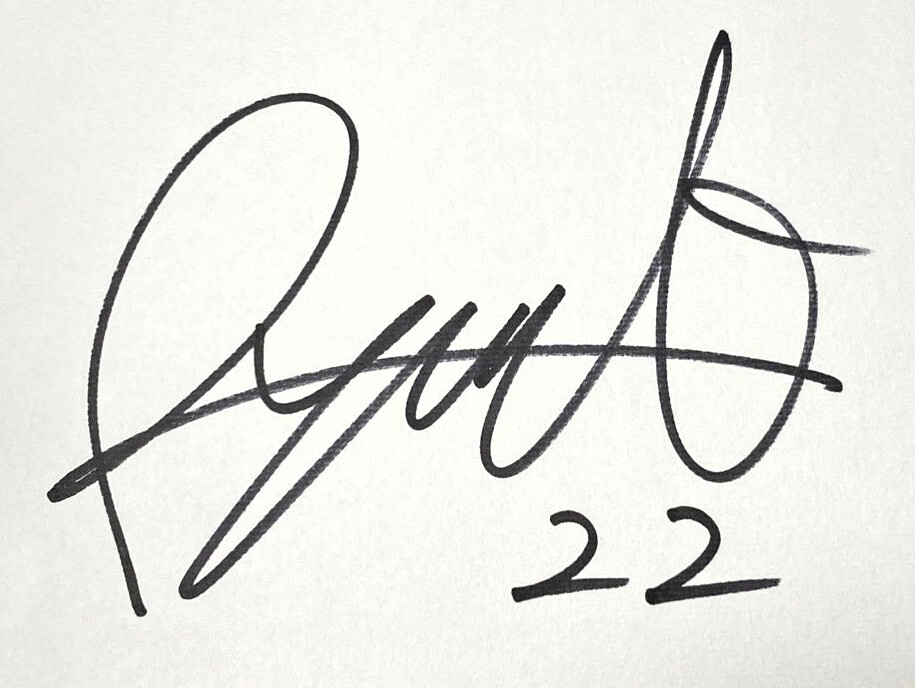
Signature of: ryota takada